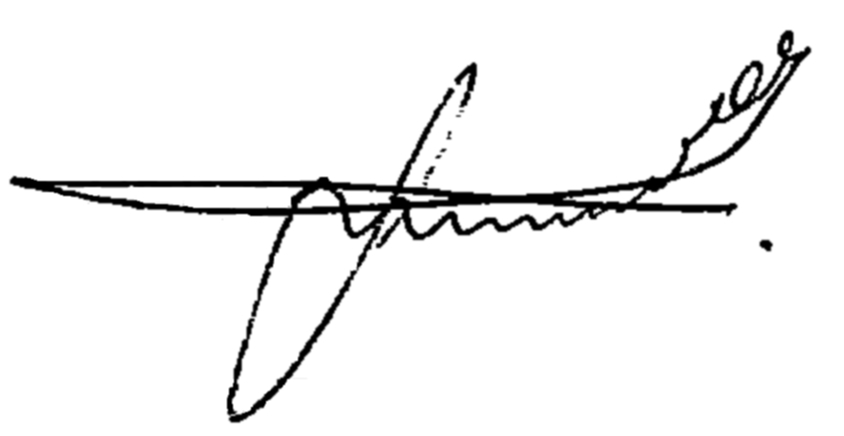
Signature of: stanko subotić